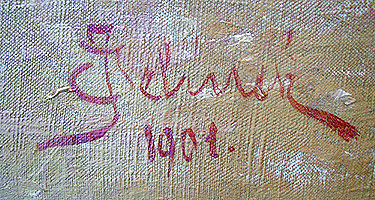
Signature of: josef jelínek